Question: Can you provide the account number mentioned in the document?
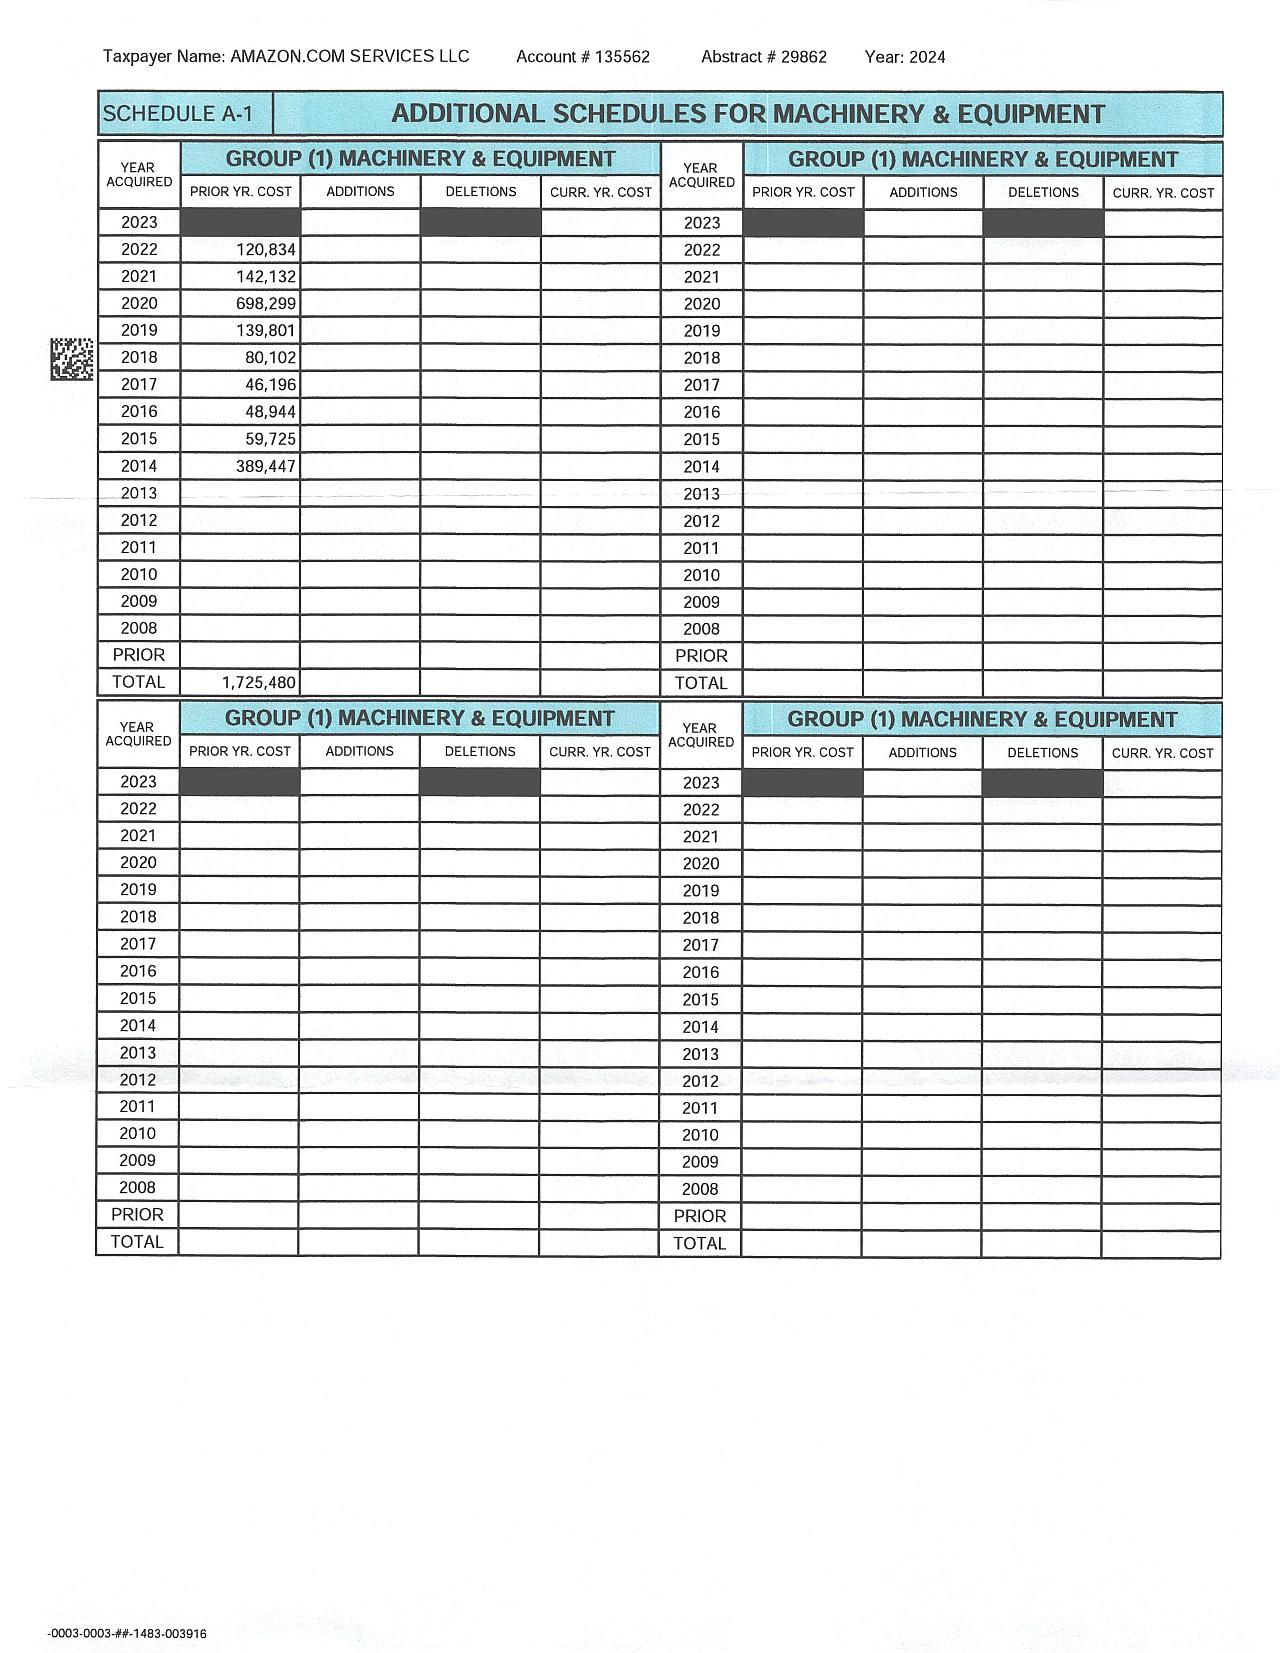
Answer: "135562"